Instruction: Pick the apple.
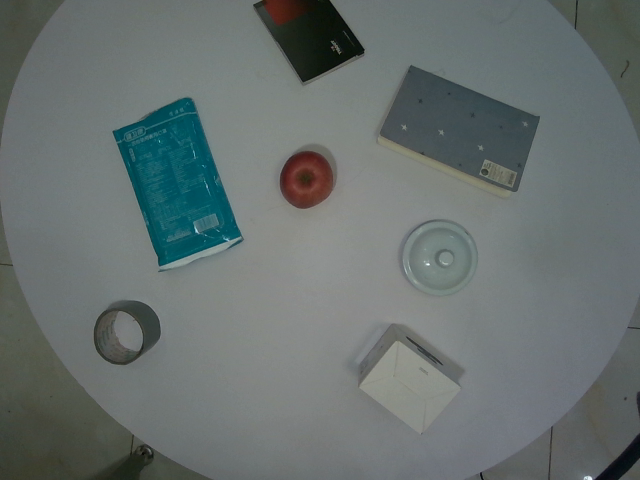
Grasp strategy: vertical